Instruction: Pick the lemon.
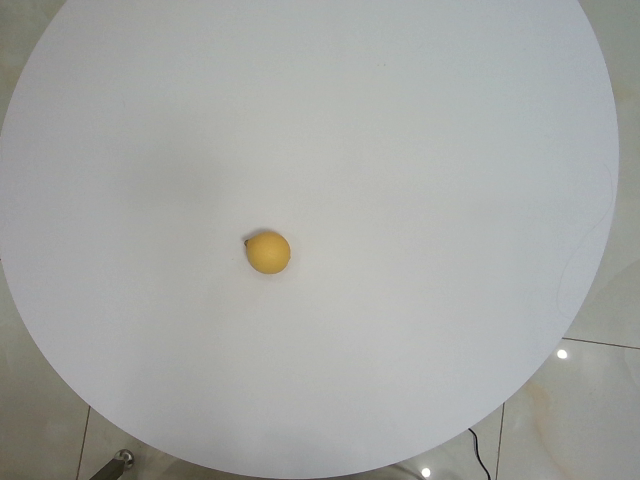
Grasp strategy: vertical